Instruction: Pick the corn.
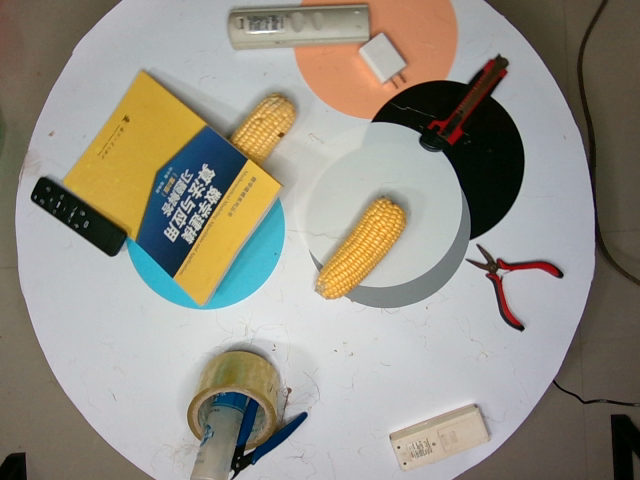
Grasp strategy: vertical